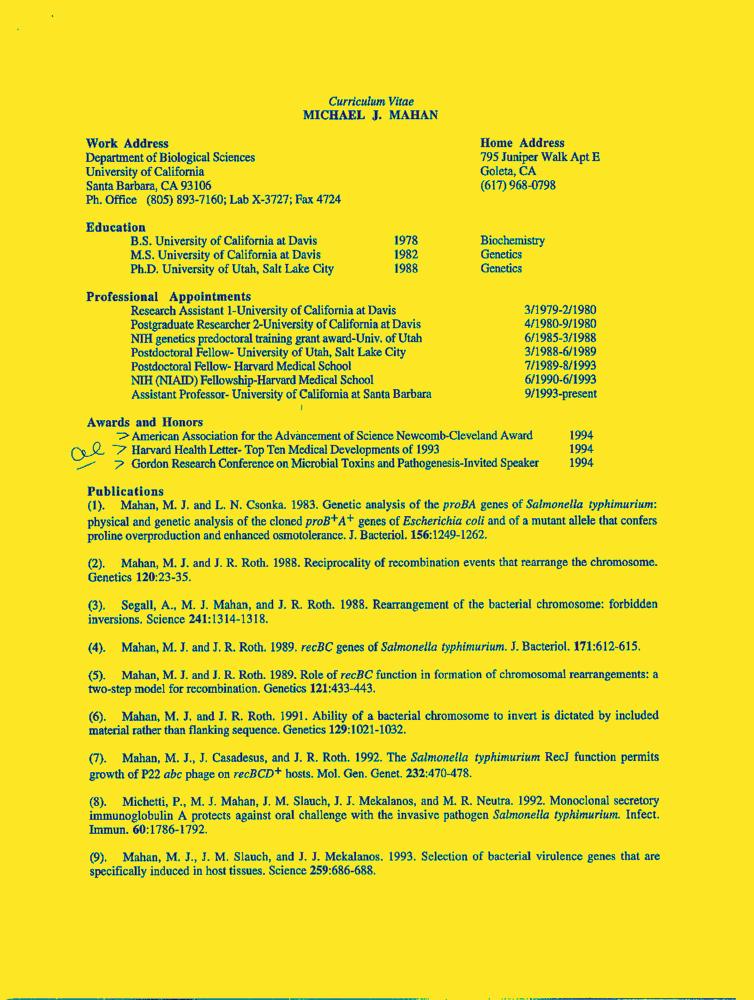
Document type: Resume-Doc